Question: How does the patient history play a role?
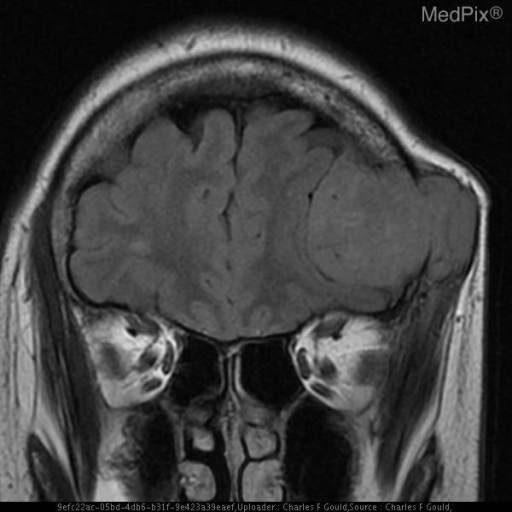
Answer: The patient's history of 61 y.o. woman with a "lump" on left side of head. is key in understanding the case.